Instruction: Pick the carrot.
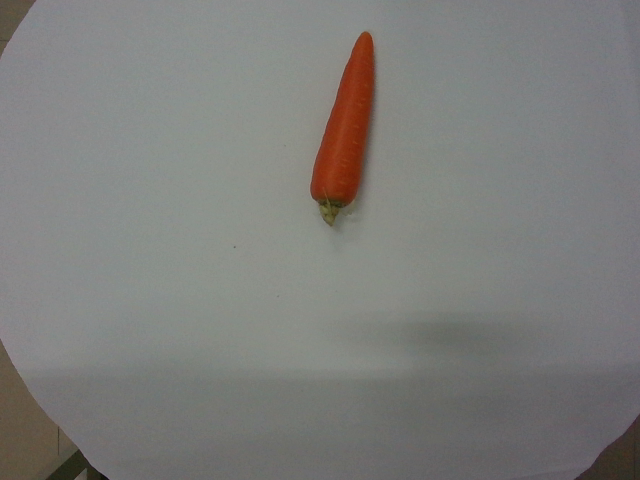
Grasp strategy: vertical